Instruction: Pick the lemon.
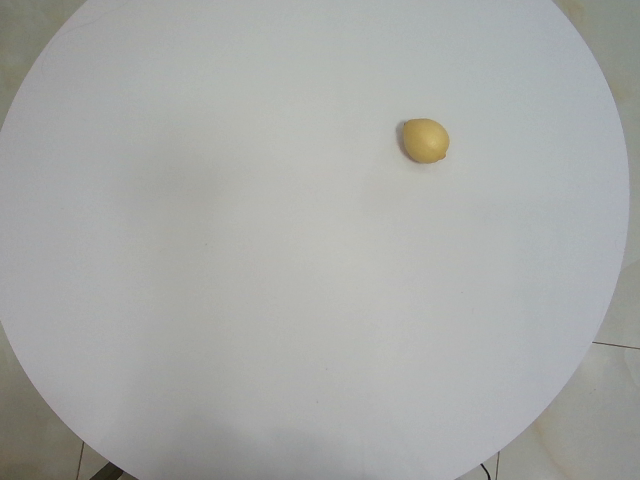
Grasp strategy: vertical